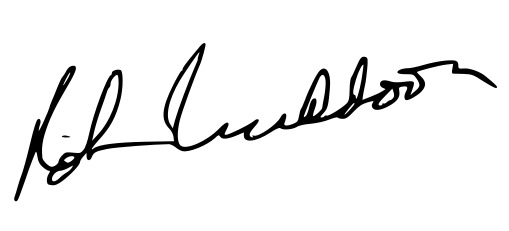
Signature of: robert muldoon